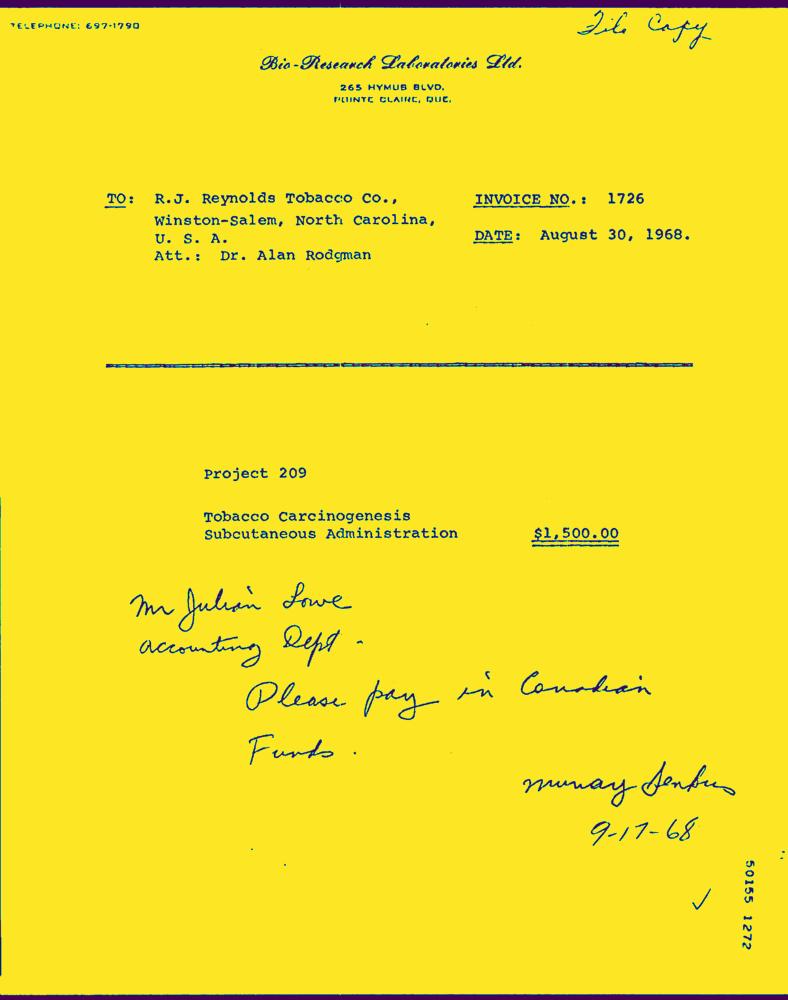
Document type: Invoice-Doc